Question: Can you provide the account number mentioned in the document?
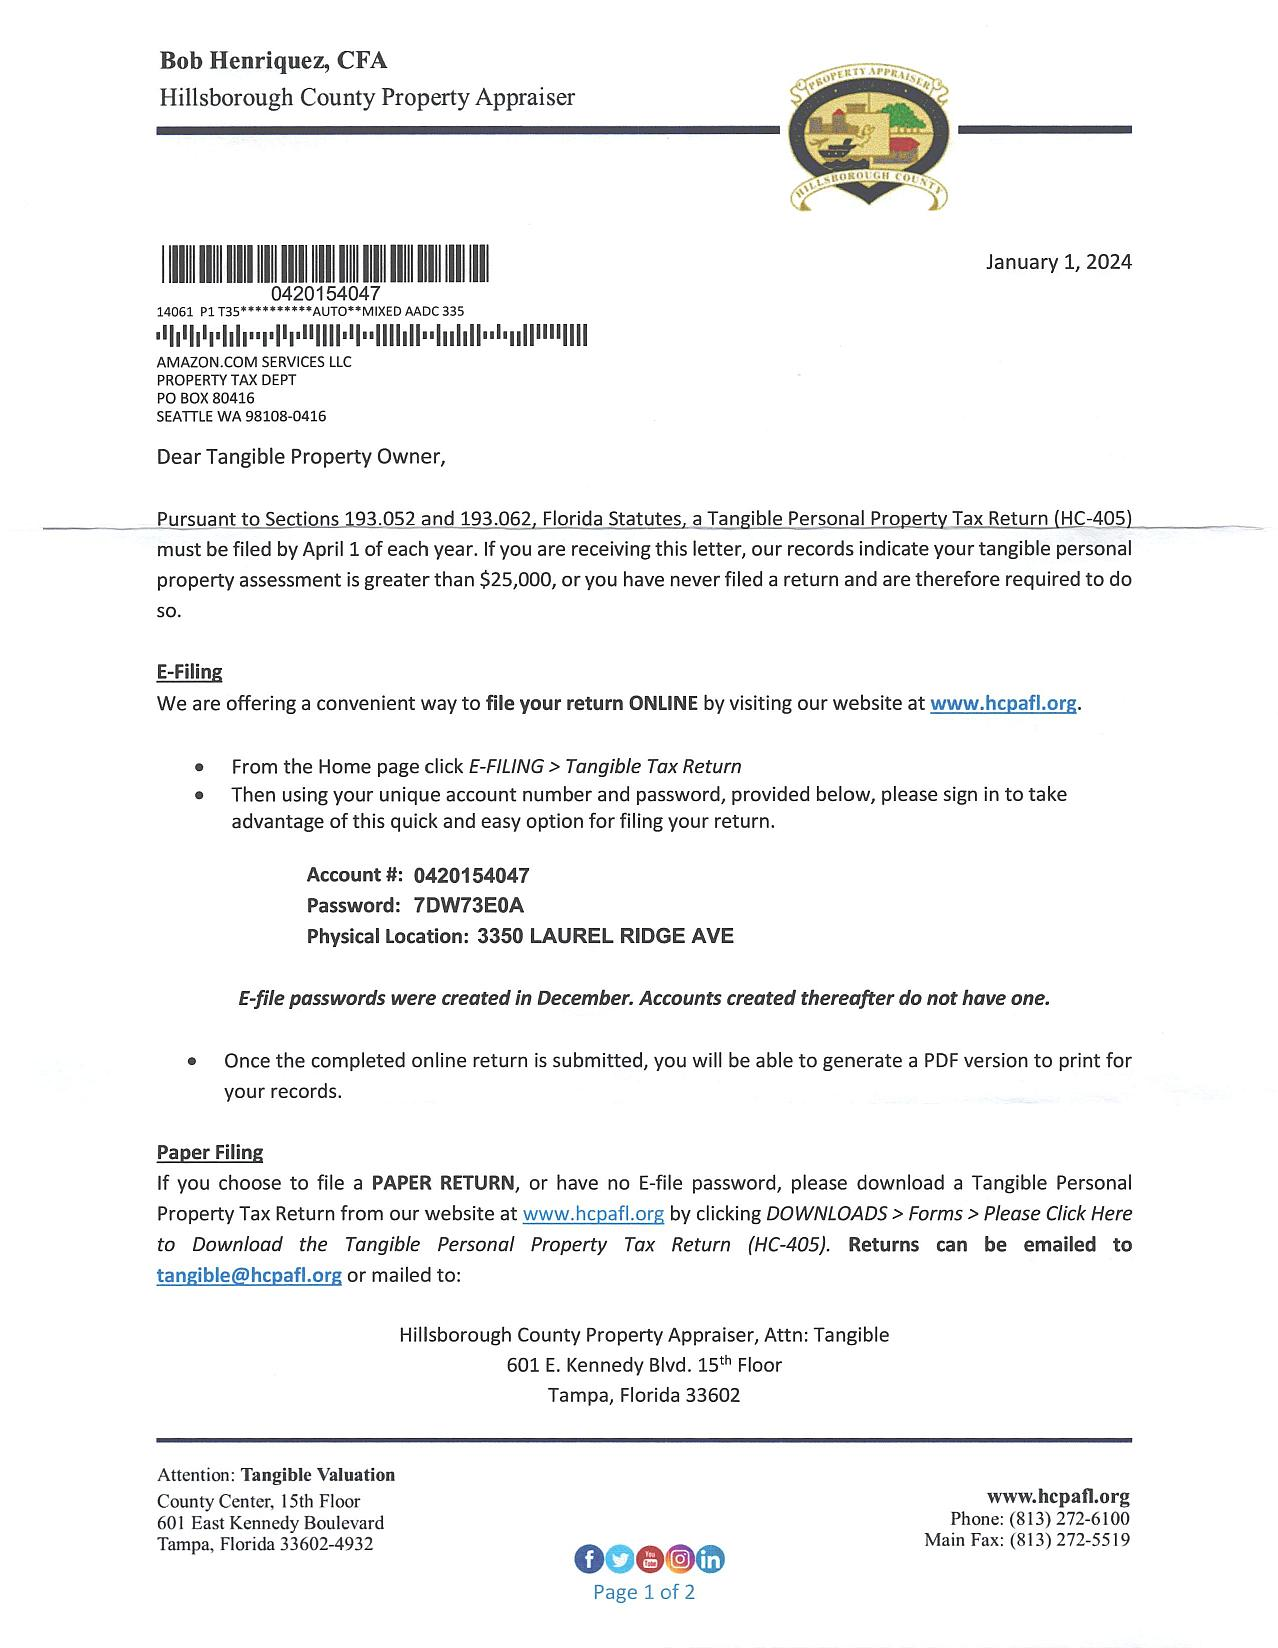
Answer: "0420154047"